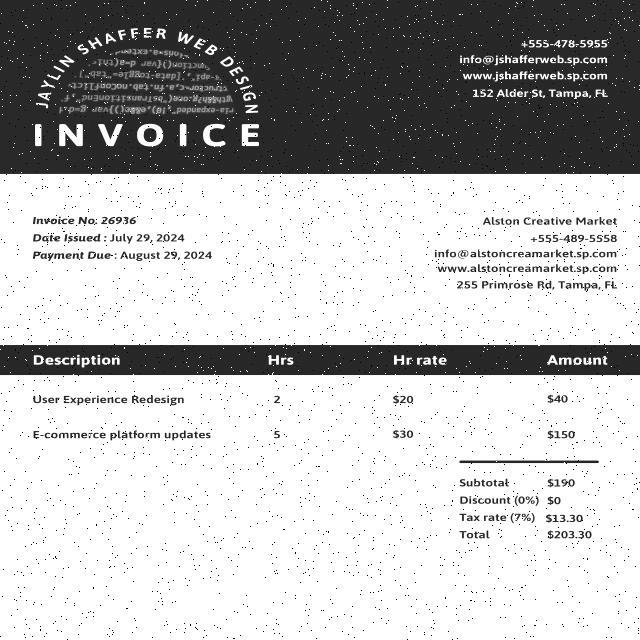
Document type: Invoice